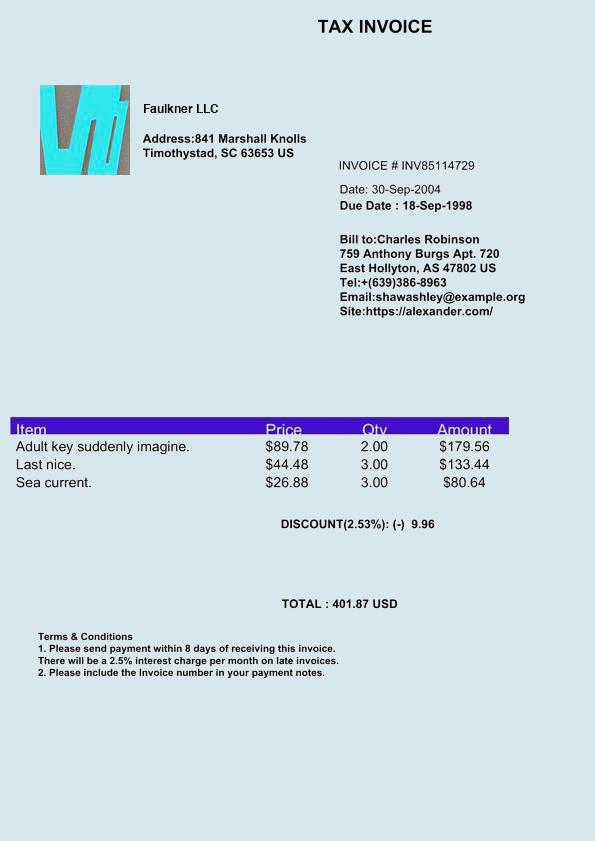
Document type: Invoice